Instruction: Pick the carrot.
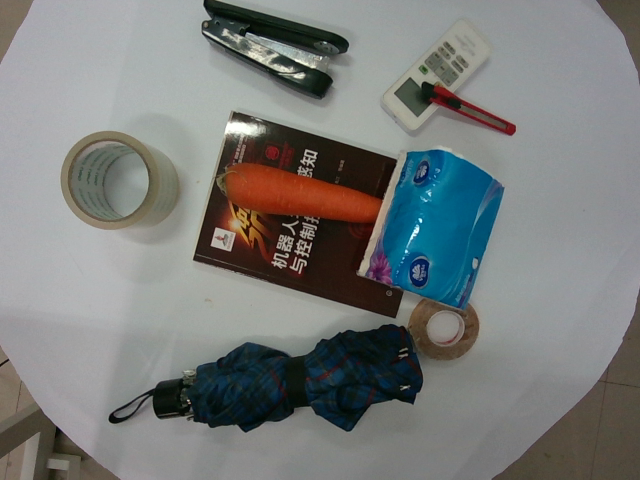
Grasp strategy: vertical